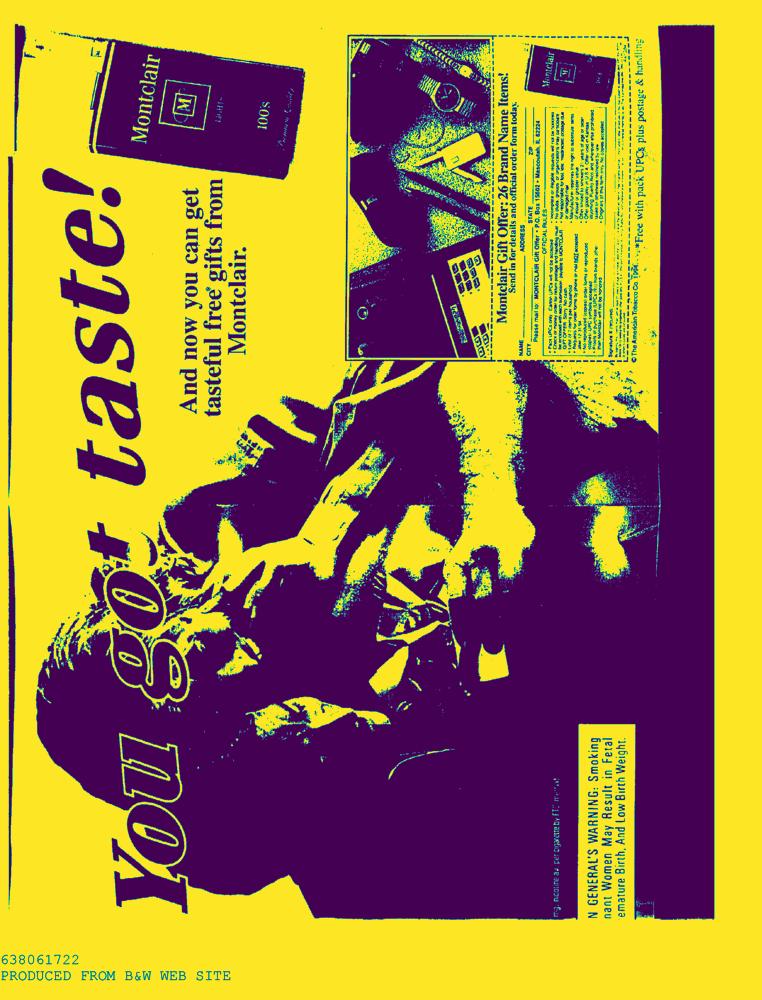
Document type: AD